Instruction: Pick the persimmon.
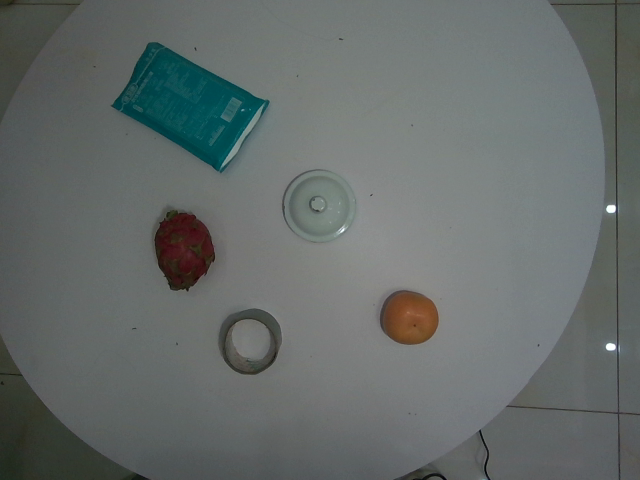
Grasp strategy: vertical